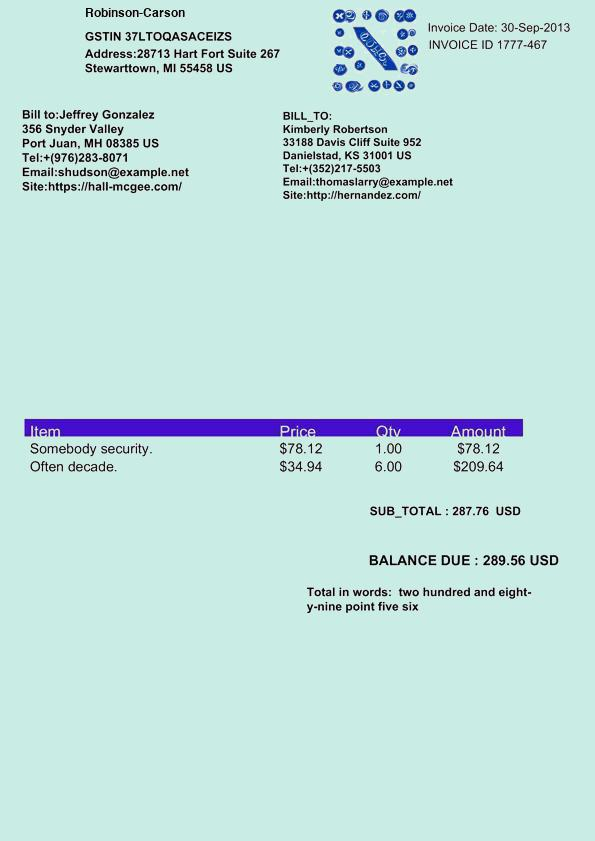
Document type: Invoice